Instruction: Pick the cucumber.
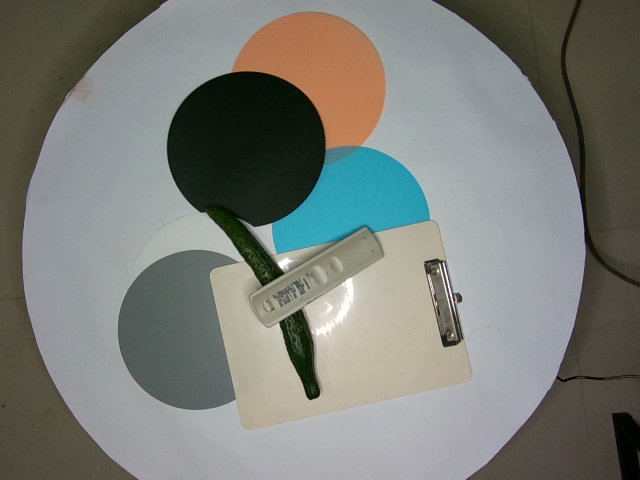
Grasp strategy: vertical